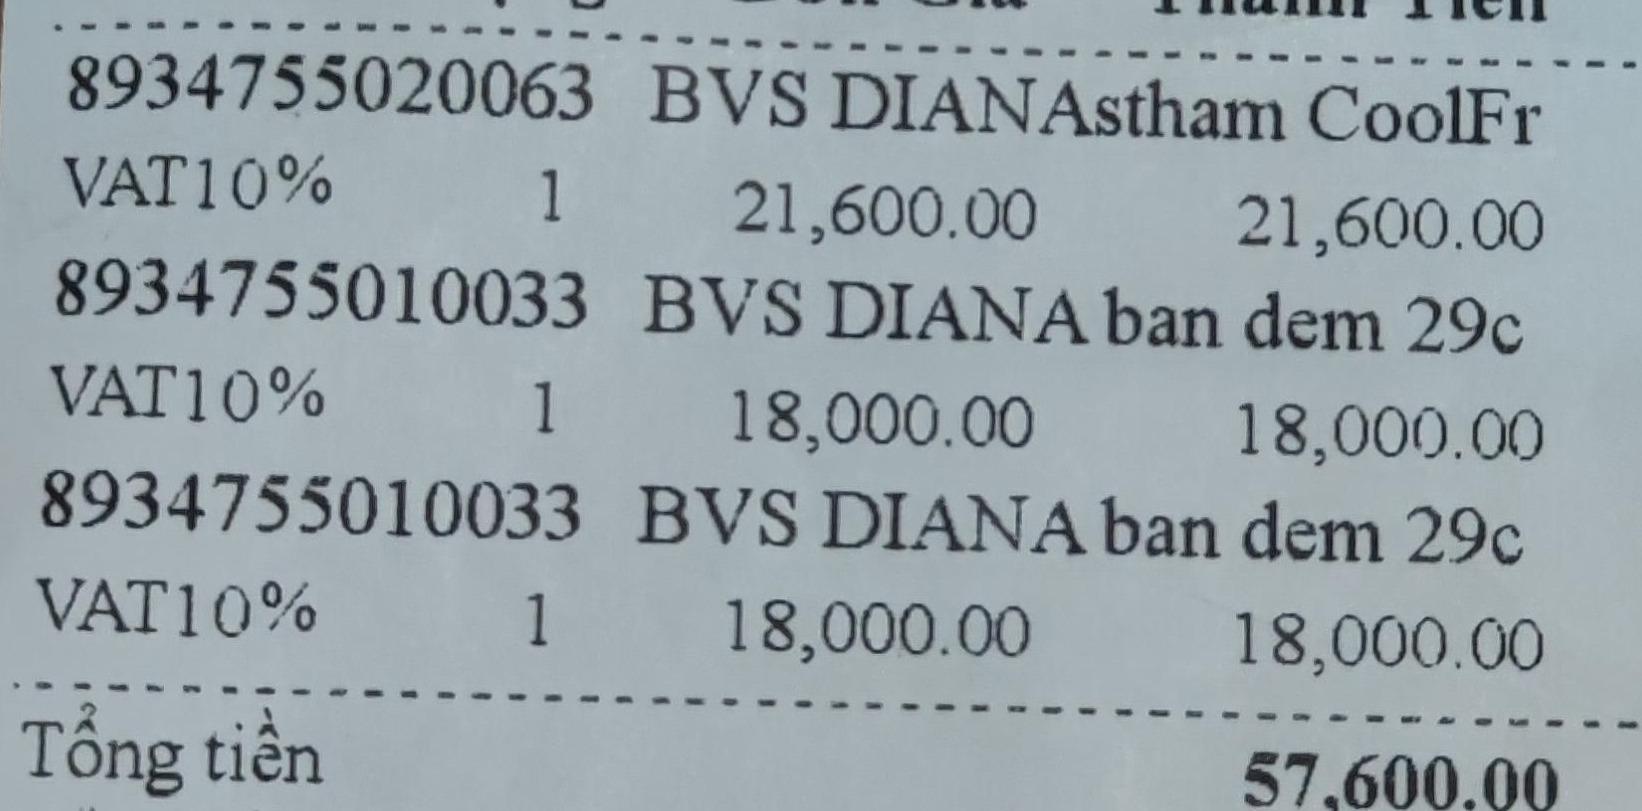
<table>
<tr>
<td>8934755020063</td>
<td>BVS DIANAstham CoolFr</td>
<td>1</td>
<td>21,600.00</td>
<td>21,600.00</td>
</tr>
<tr>
<td>VAT10%</td>
<td></td>
<td></td>
<td></td>
<td></td>
</tr>
<tr>
<td>8934755010033</td>
<td>BVS DIANA ban dem 29c</td>
<td>1</td>
<td>18,000.00</td>
<td>18,000.00</td>
</tr>
<tr>
<td>VAT10%</td>
<td></td>
<td></td>
<td></td>
<td></td>
</tr>
<tr>
<td>8934755010033</td>
<td>BVS DIANA ban dem 29c</td>
<td>1</td>
<td>18,000.00</td>
<td>18,000.00</td>
</tr>
<tr>
<td>VAT10%</td>
<td></td>
<td></td>
<td></td>
<td></td>
</tr>
</table>
Tổng tiền 57,600.00